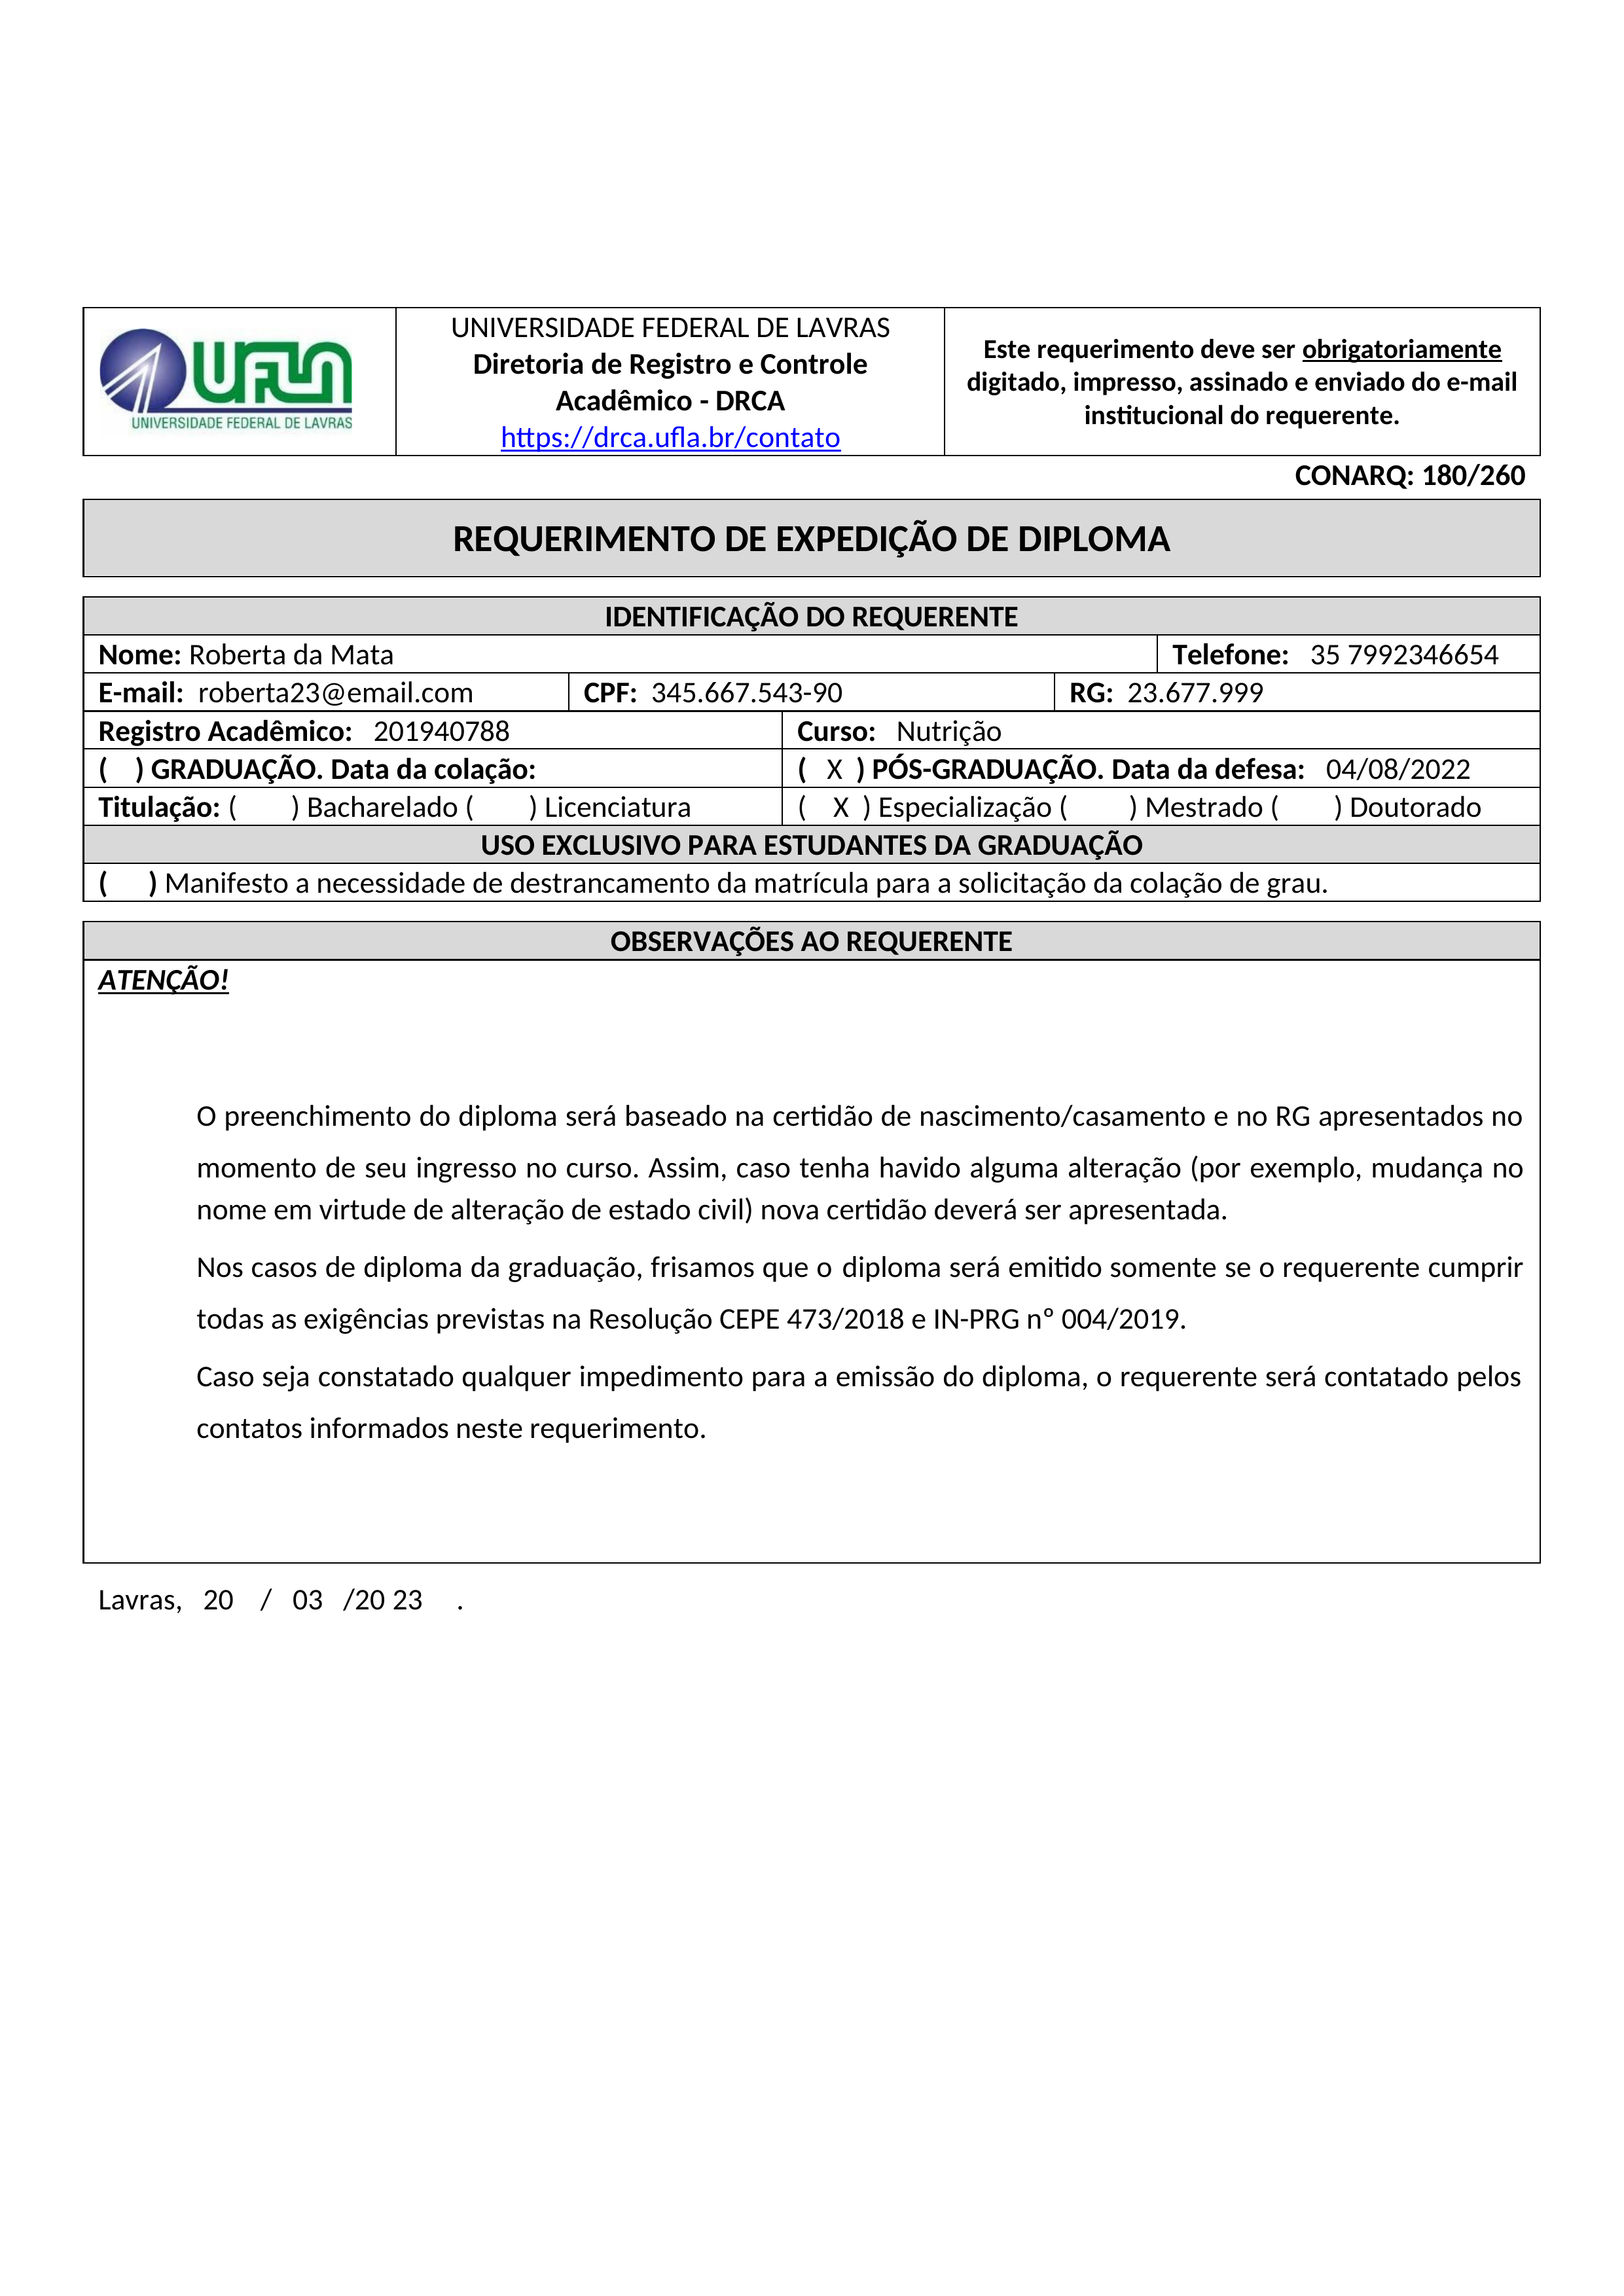
UNIVERSIDADE FEDERAL DE LAVRAS
Este requerimento deve ser obrigatoriamente digitado, impresso, assinado e enviado do e-mail institucional do requerente.
UFUN
Diretoria de Registro e Controle Acadêmico - DRCA
UNIVERSIDADE FEDERAL DE LAVRAS
https://drca.ufla.br/contato
CONARQ: 180/260
REQUERIMENTO DE EXPEDIÇÃO DE DIPLOMA
IDENTIFICAÇÃO DO REQUERENTE
Telefone:
35 7992346654
Nome:
Roberta da Mata
E-mail:
roberta23@email.com
CPF:
345.667.543-90
RG:
23.677.999
Registro Acadêmico:
201940788
Curso:
Nutrição
PÓS-GRADUAÇÃO.
(X)
Data da defesa:
04/08/2022
() GRADUAÇÃO.
Data da colação:
Titulacao:
() Bacharelado
() Licenciatura
() Doutorado
() Mestrado
Especialização
(X)
USO EXCLUSIVO PARA ESTUDANTES DA GRADUAÇÃO
(I) Manifesto a necessidade de destrancamento da matrícula para a solicitação da colação de grau.
OBSERVAÇÕES AO REQUERENTE
ATENÇÃO!
O preenchimento do diploma será baseado na certidão de nascimento/casamento e no RG apresentados no momento de seu ingresso no curso. Assim, caso tenha havido alguma alteração (por exemplo, mudança no nome em virtude de alteração de estado civil) nova certidão deverá ser apresentada.
Nos casos de diploma da graduação, frisamos que o diploma será emitido somente se o requerente cumprir todas as exigências previstas na Resolução CEPE 473/2018 e IN-PRG nº 004/2019.
Caso seja constatado qualquer impedimento para a emissão do diploma, o requerente será contatado pelos contatos informados neste requerimento.
Lavras, 20 / 03 /2023 .